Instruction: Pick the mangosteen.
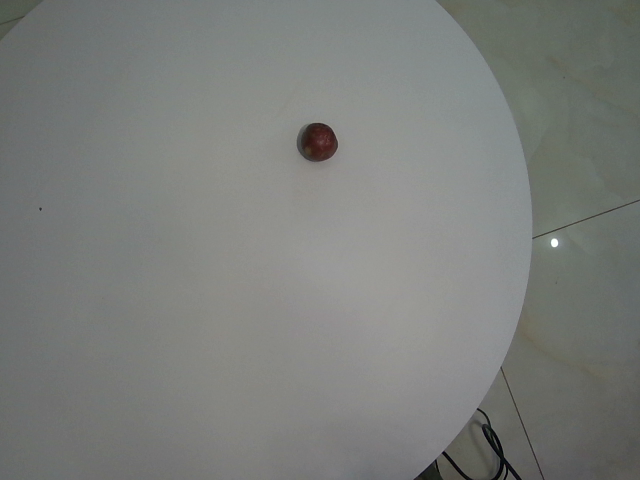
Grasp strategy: vertical